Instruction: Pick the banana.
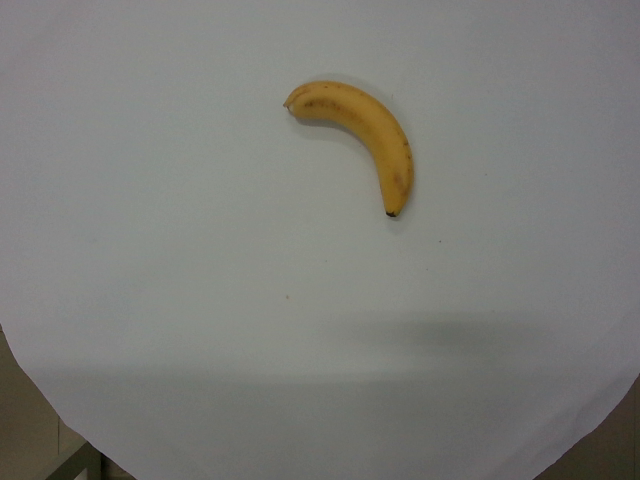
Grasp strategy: vertical